Question: Which state is mentioned in the document?
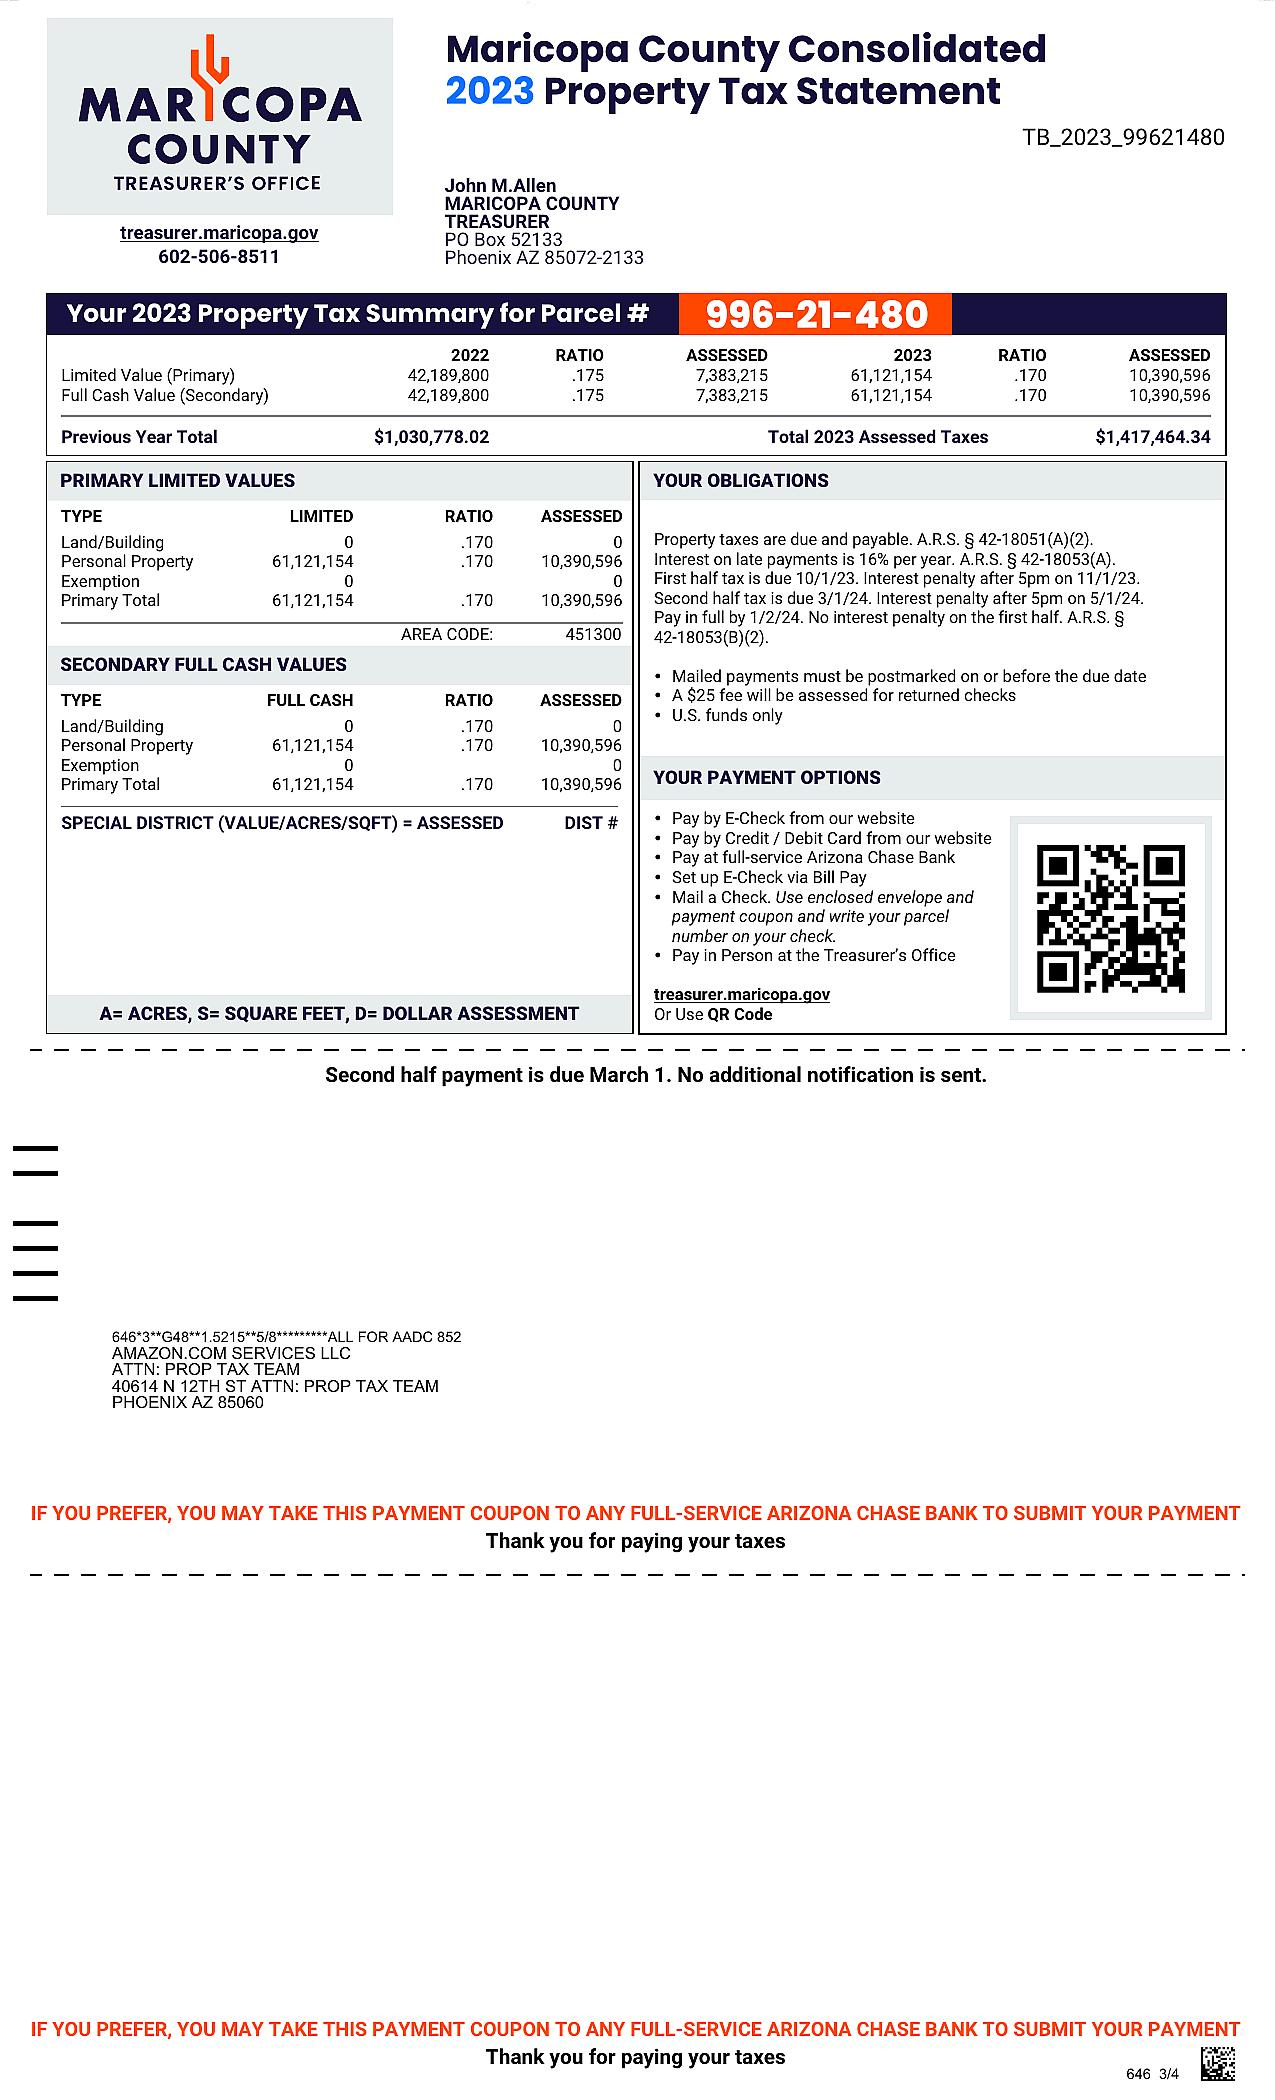
Answer: "AZ"